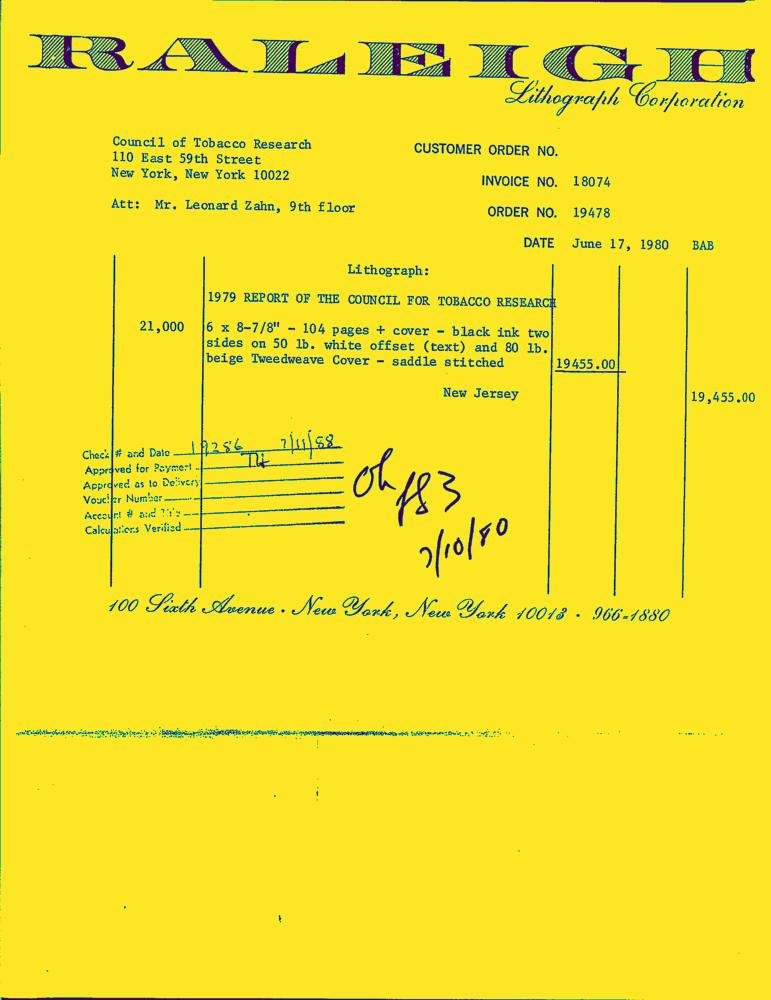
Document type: Invoice-Doc